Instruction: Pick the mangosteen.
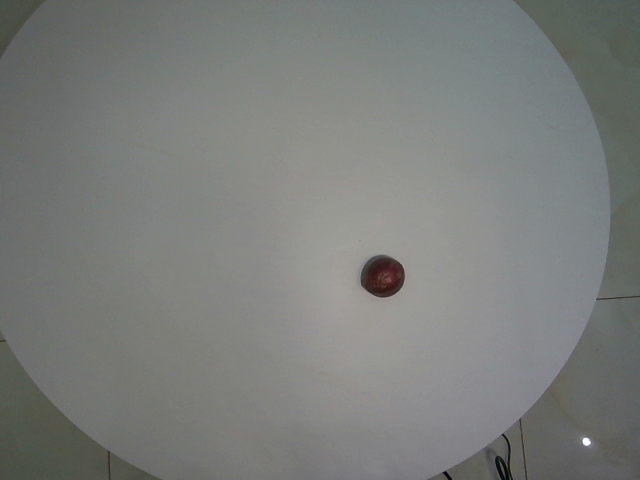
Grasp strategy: vertical